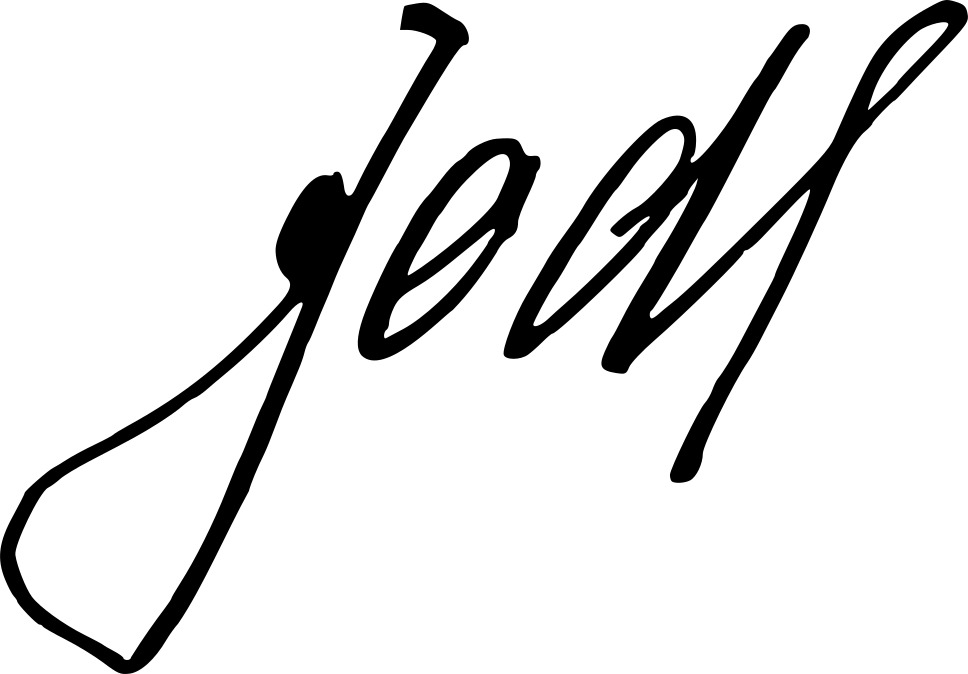
Signature of: alfred jodl